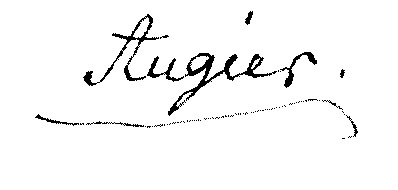
Signature of: etienne jean augier